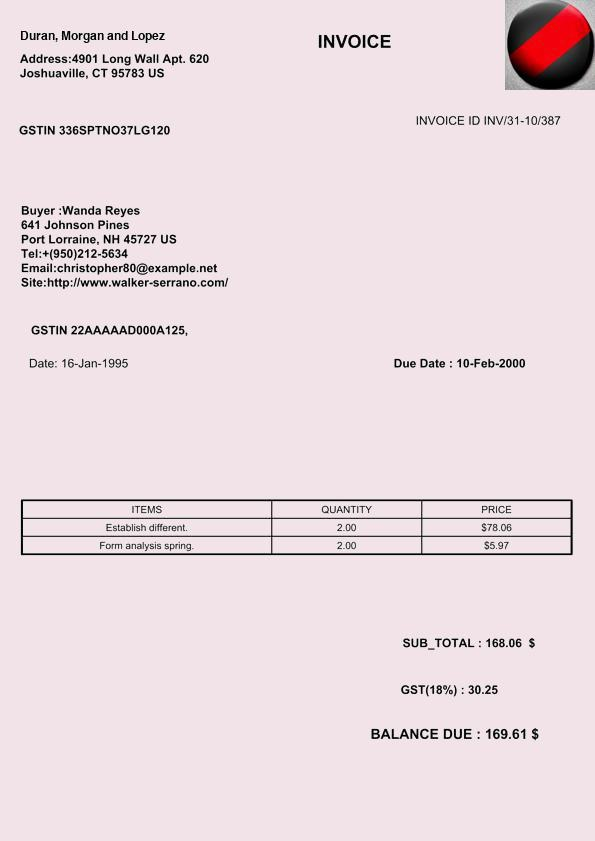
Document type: Invoice